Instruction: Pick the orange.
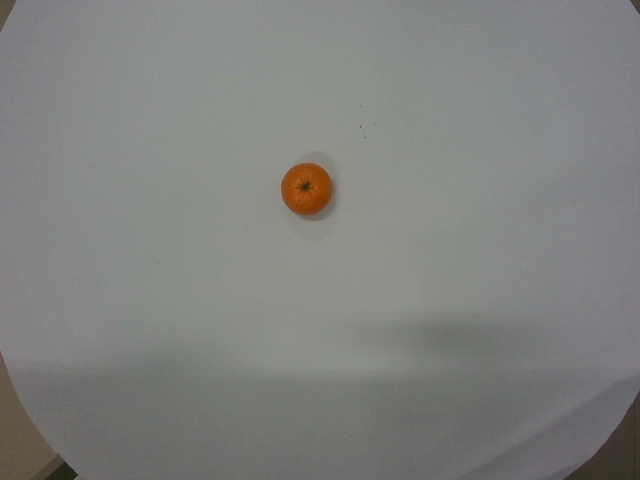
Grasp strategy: vertical